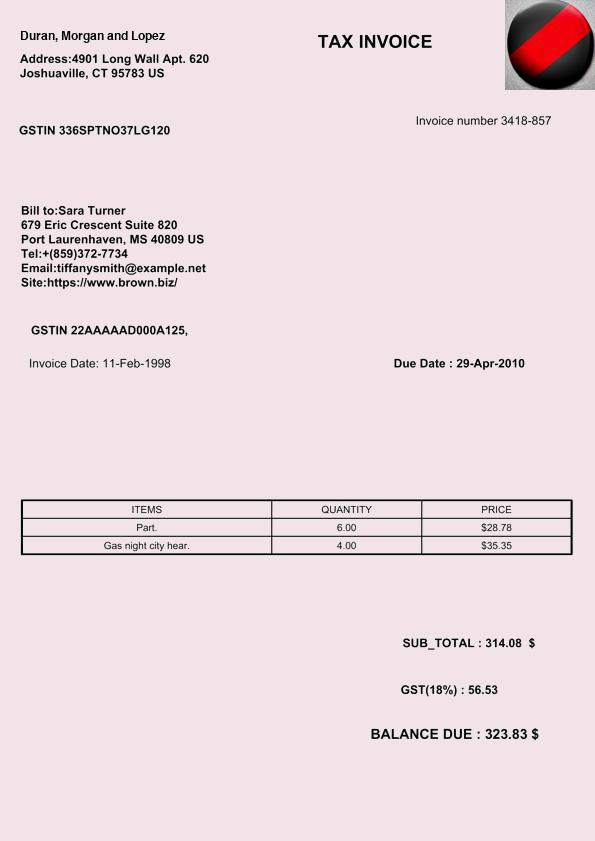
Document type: Invoice